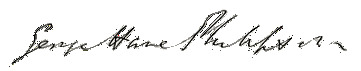
Signature of: george hare philipson